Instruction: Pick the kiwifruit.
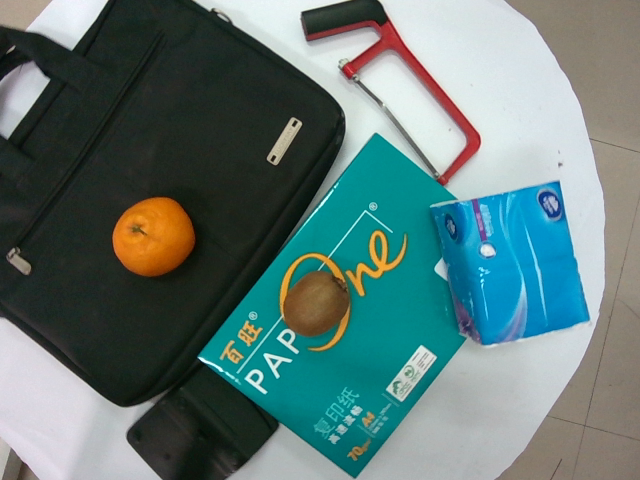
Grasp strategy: vertical